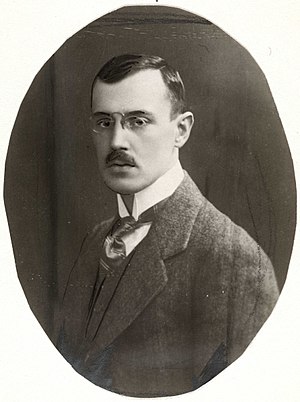
English: Norwegian chemist and CEO Carl Fredrik Holmboe